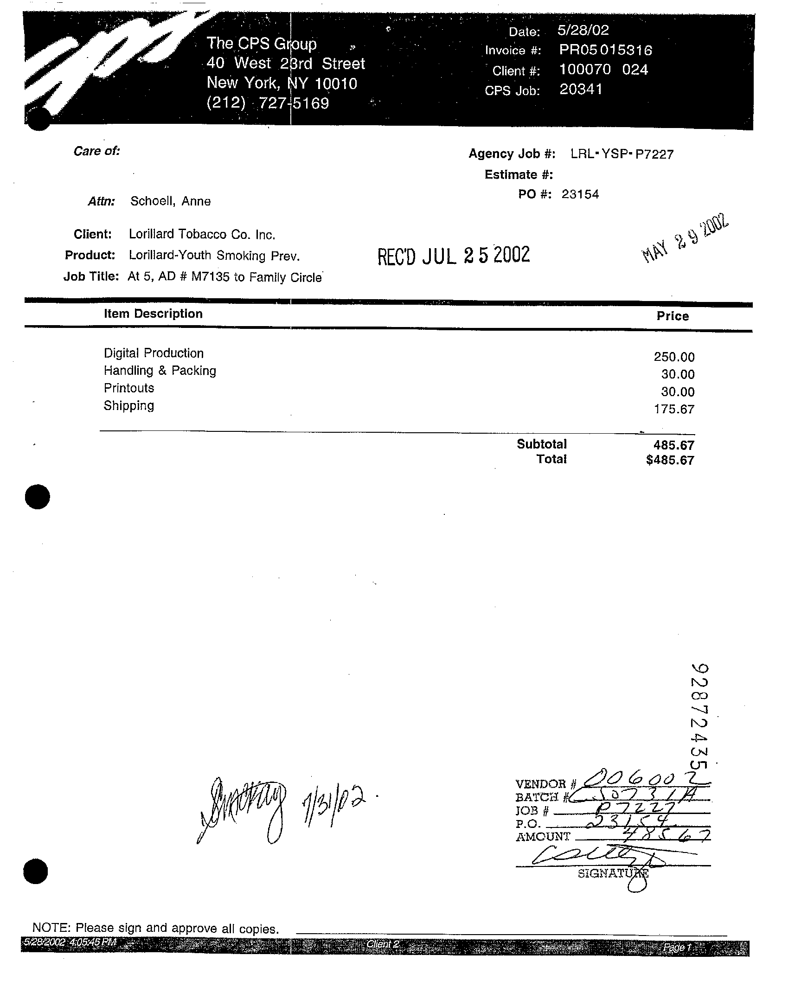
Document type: Invoice